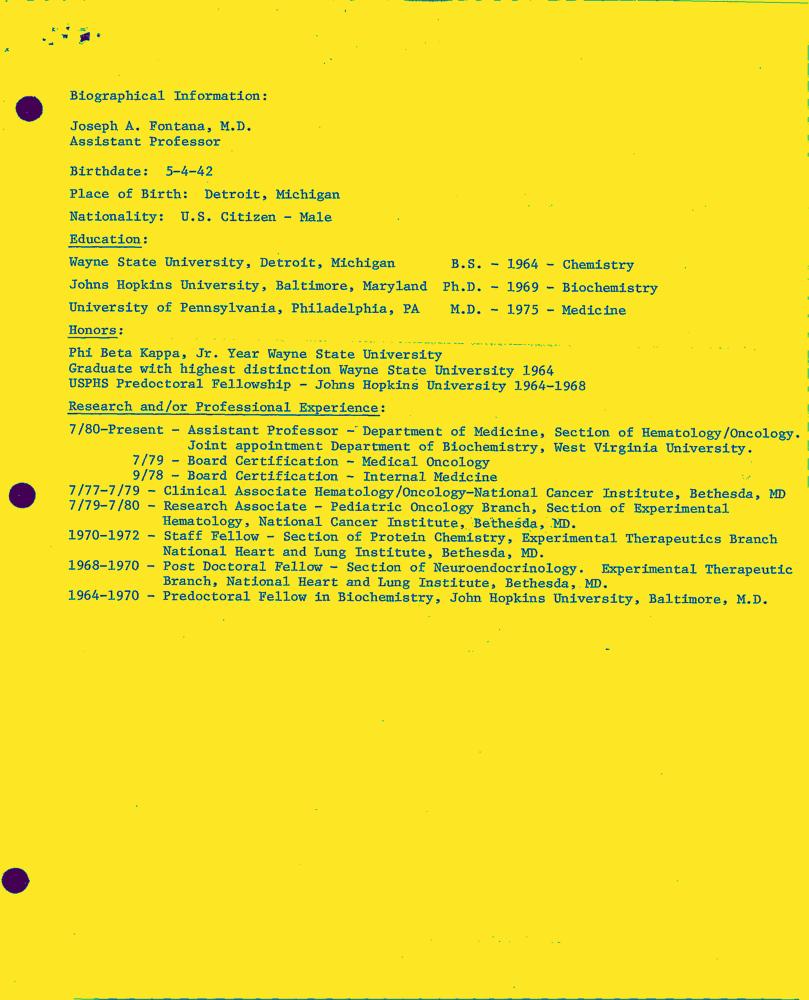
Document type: Resume-Doc